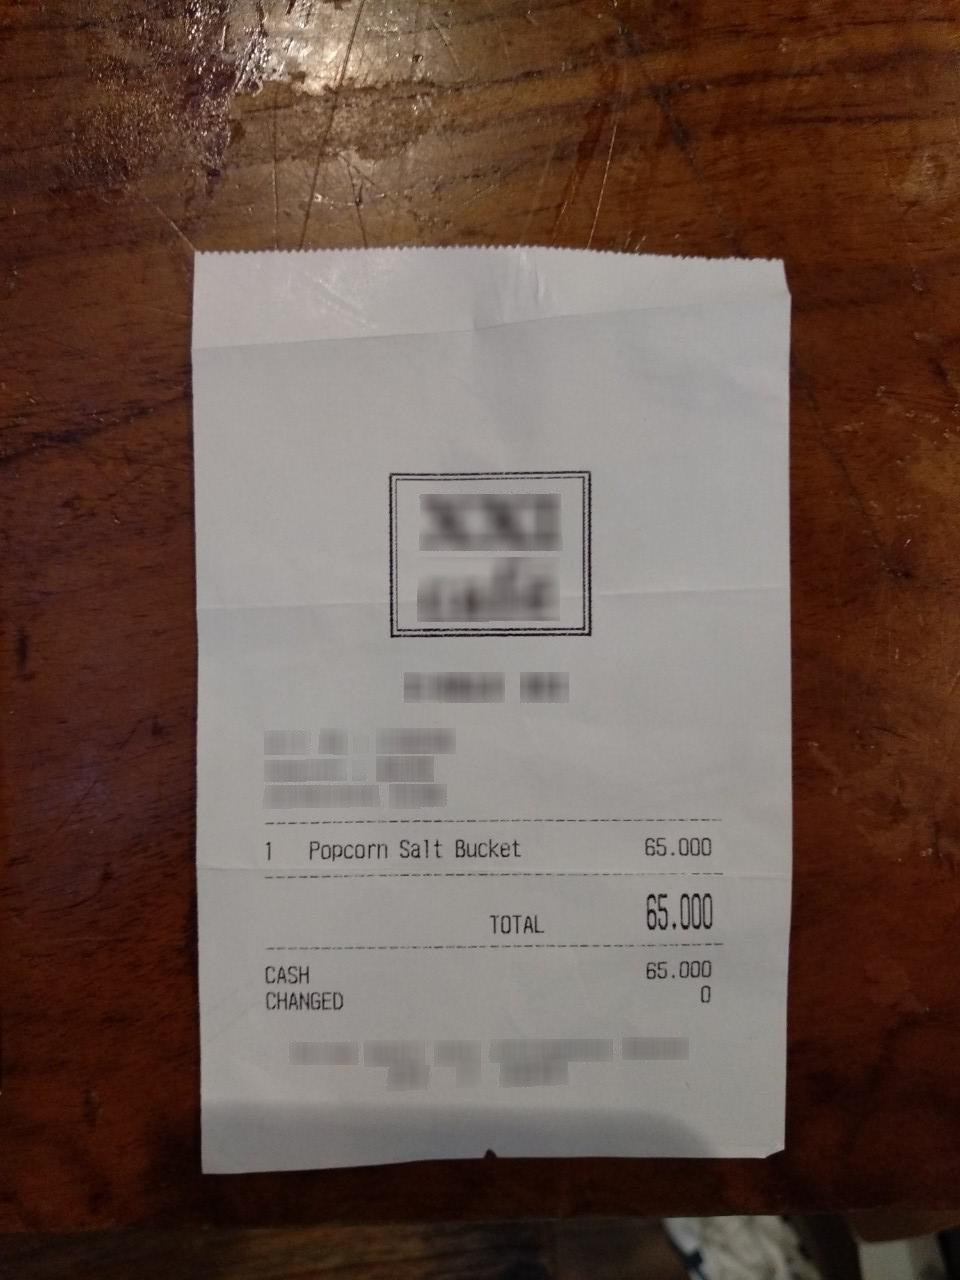
Number of items: 3
Total: 65.000
OCR text regions:
text: Popcorn
text: Salt
text: Bucket
text: 1
text: 65.000
text: TOTAL
text: 65.000
text: CASH
text: 65.000
text: CHANGED
text: 0